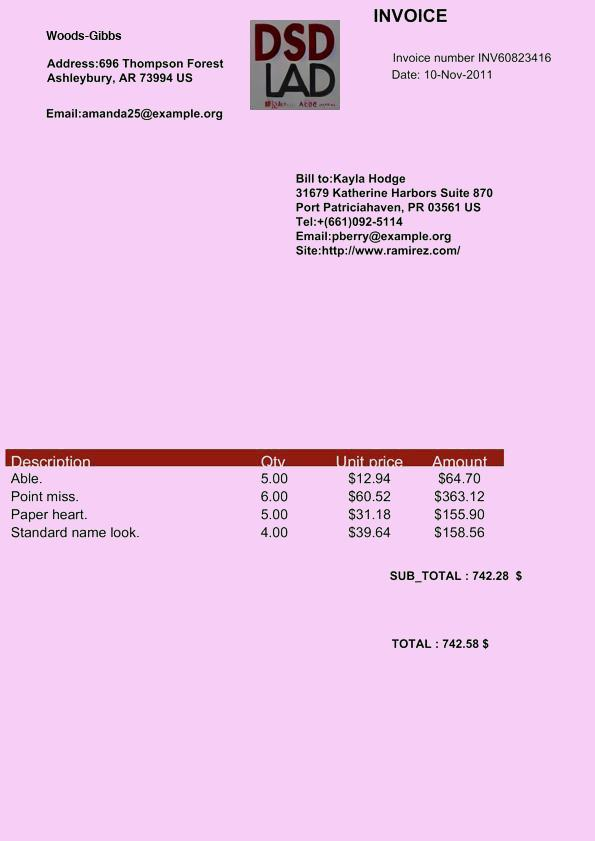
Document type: Invoice